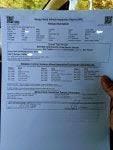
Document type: Invoice